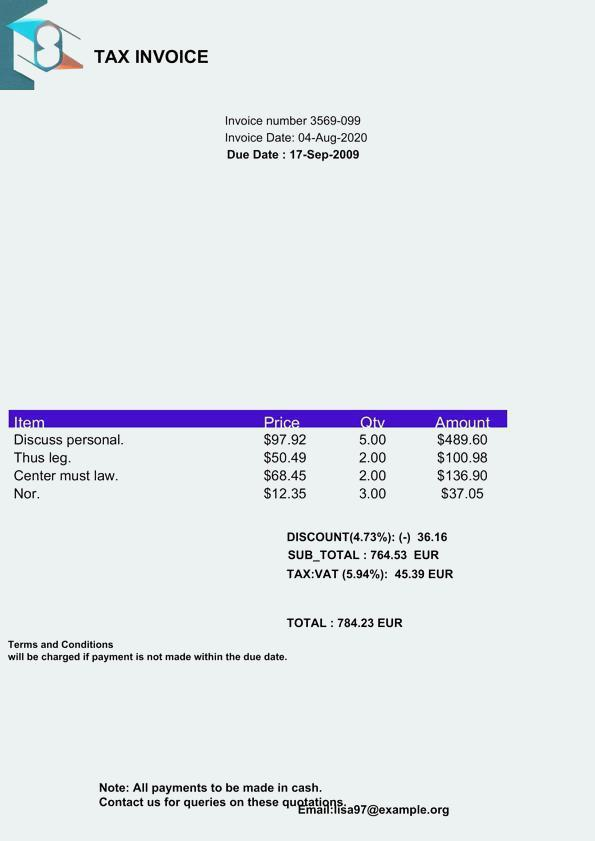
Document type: Invoice